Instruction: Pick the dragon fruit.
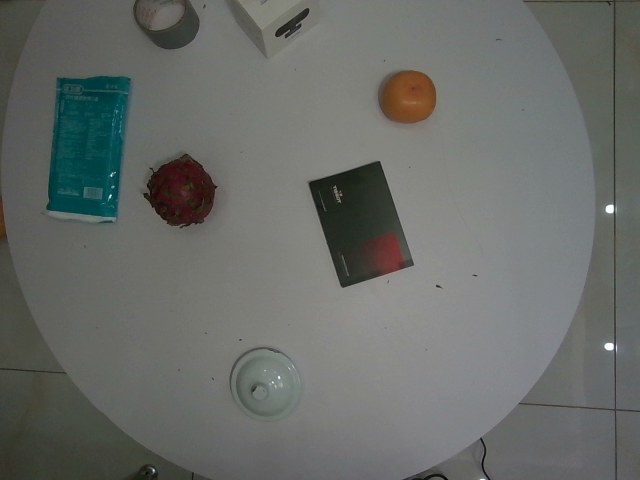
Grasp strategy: vertical